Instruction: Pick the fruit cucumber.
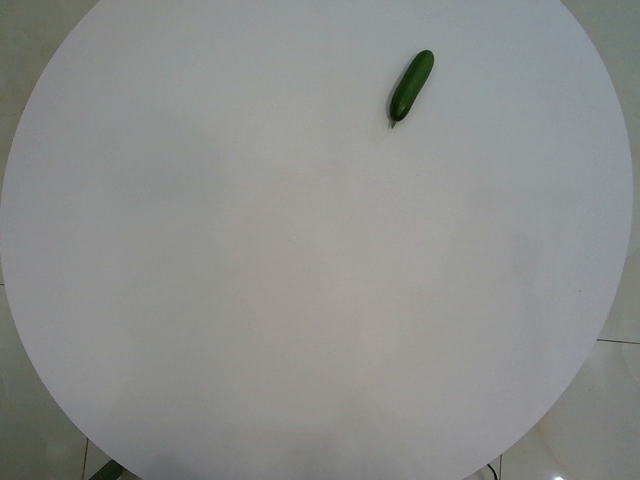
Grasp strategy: vertical